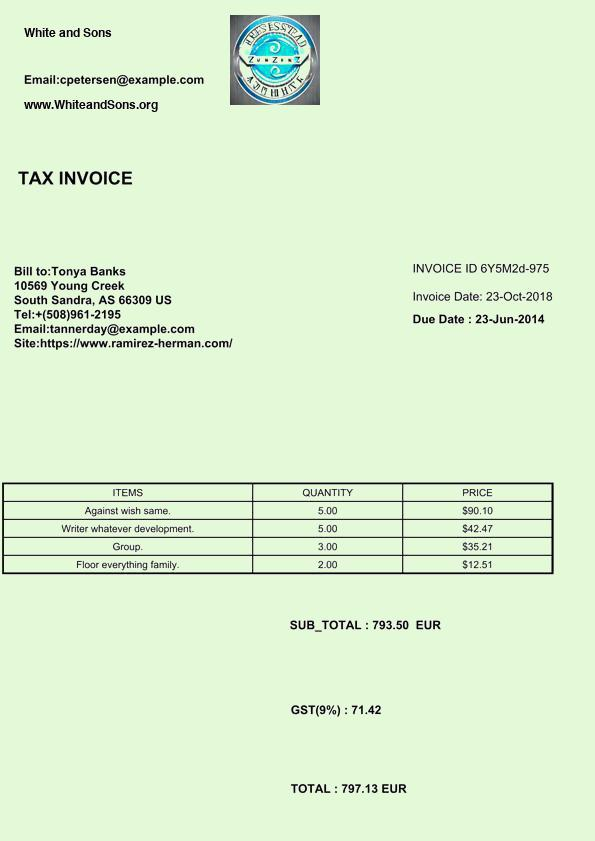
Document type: Invoice